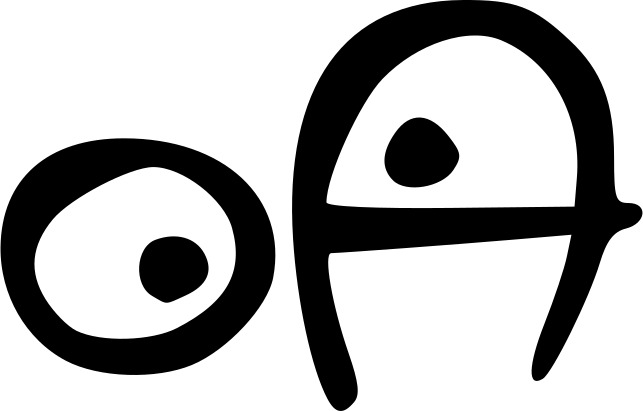
Signature of: oskar andersson